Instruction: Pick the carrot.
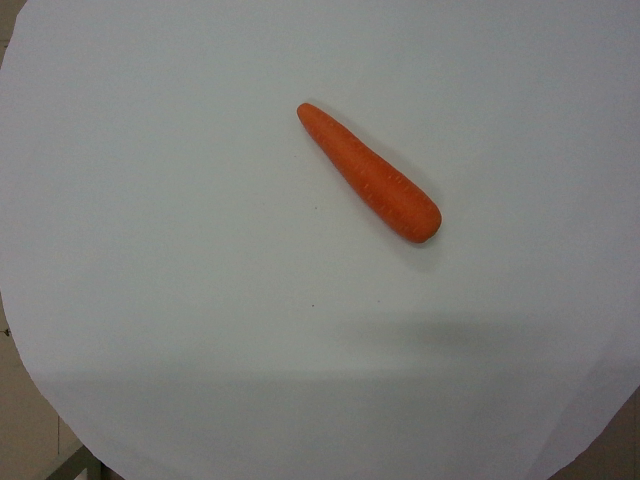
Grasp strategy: vertical